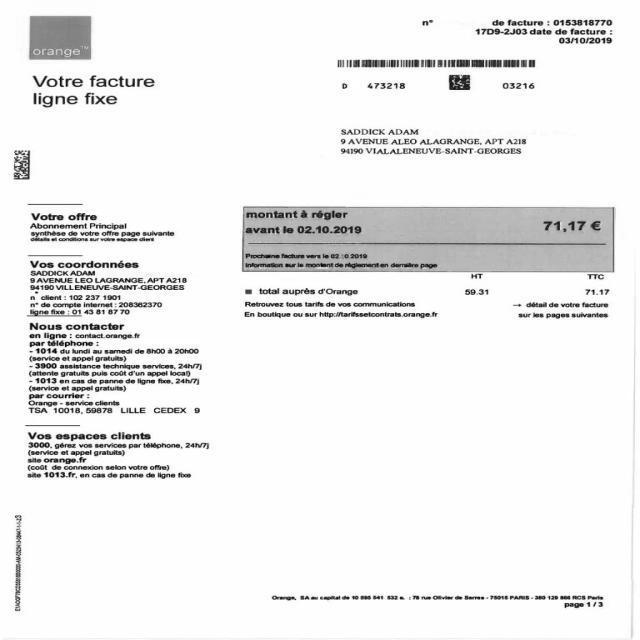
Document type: Invoice